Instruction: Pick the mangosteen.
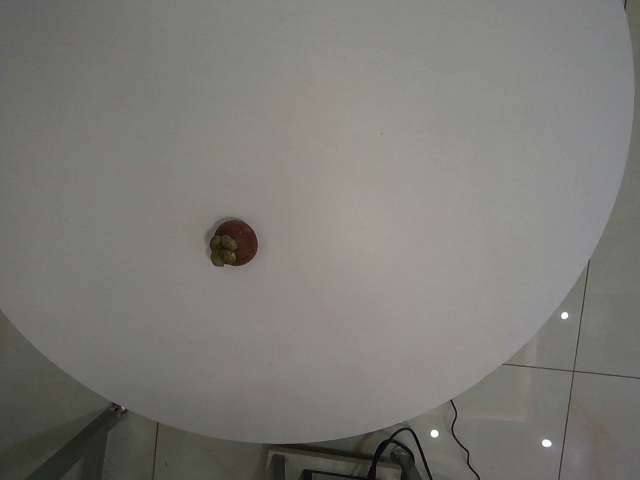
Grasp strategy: vertical